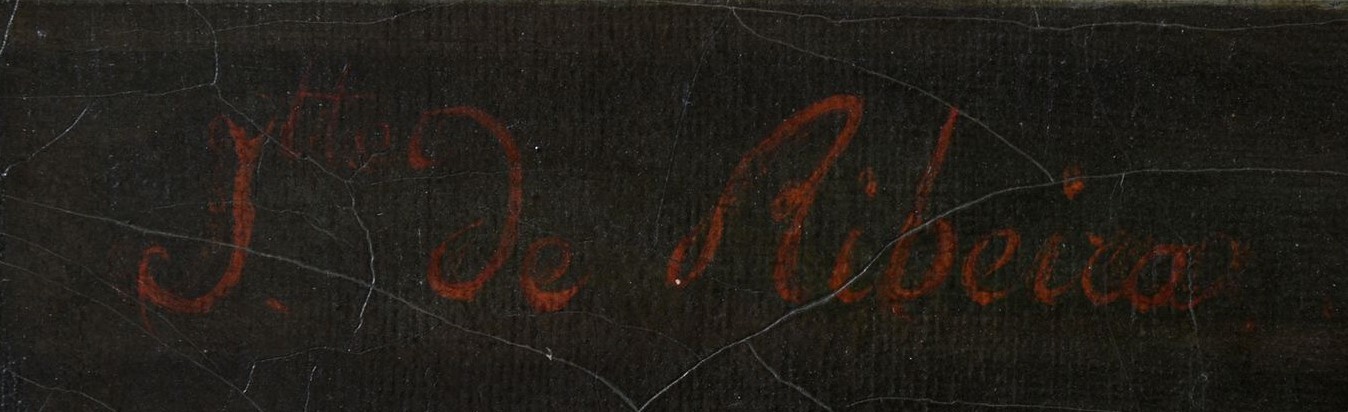
Signature of: juliette de ribeiro